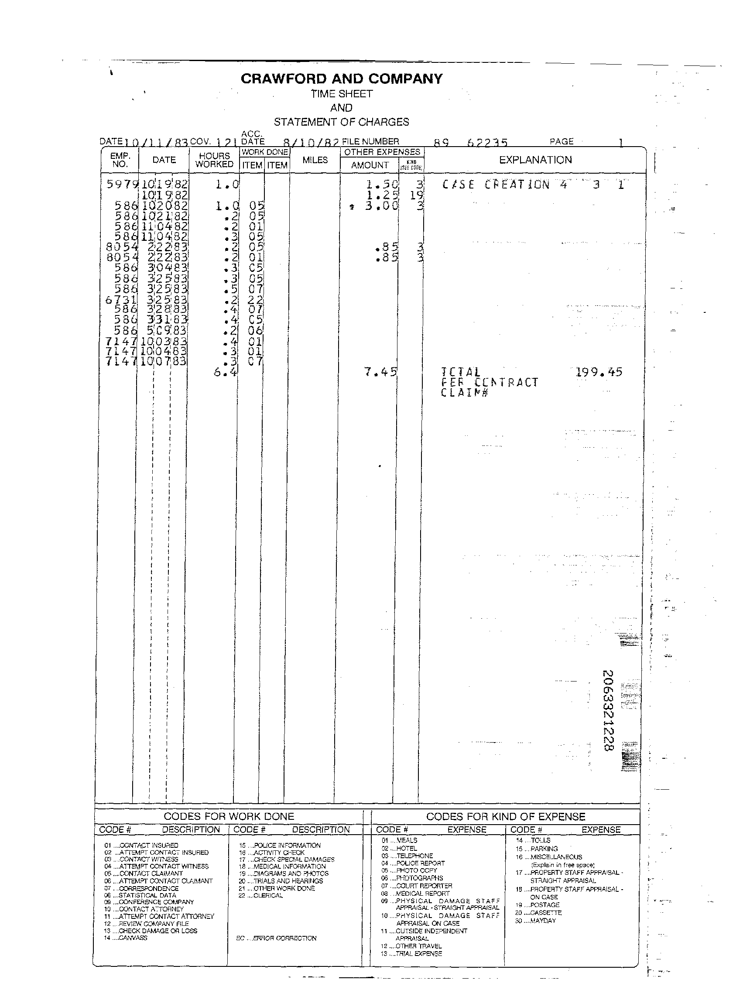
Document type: Invoice